Question: How is the history relevant to the case?
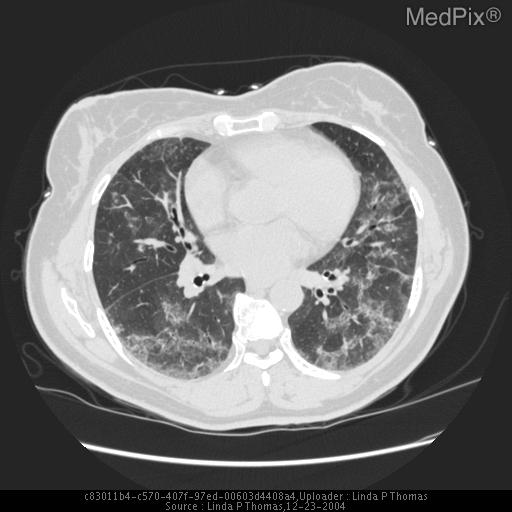
Answer: The patient's history of Worsening chronic cough and mild dyspnea. is key in understanding the case.